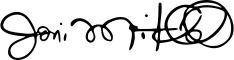
Signature of: joni mitchell